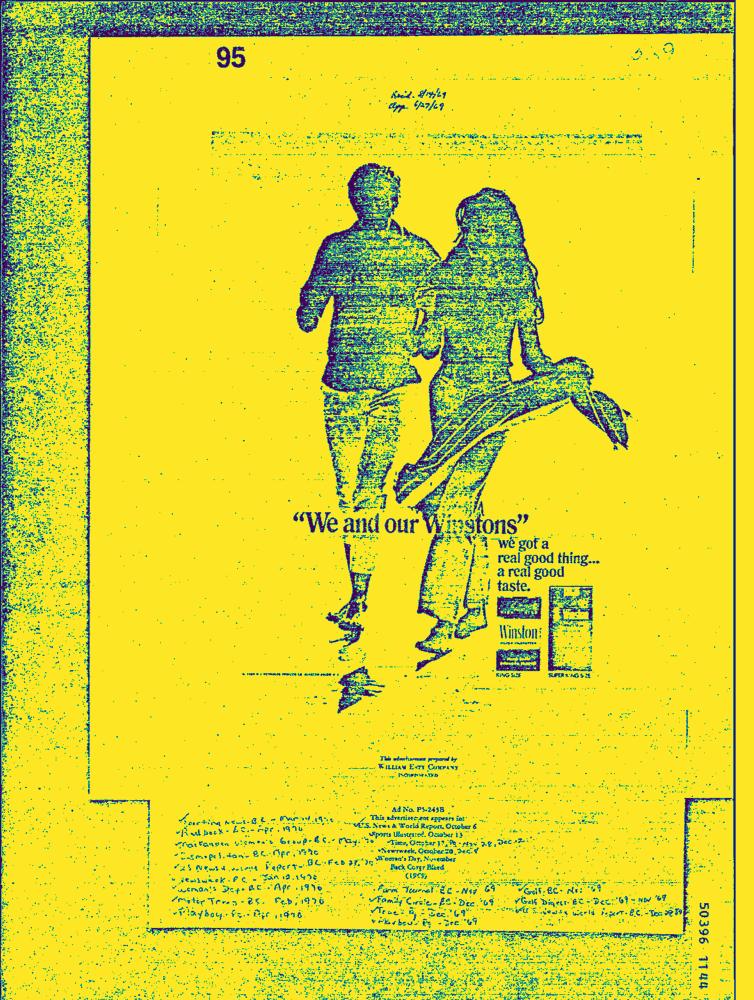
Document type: AD